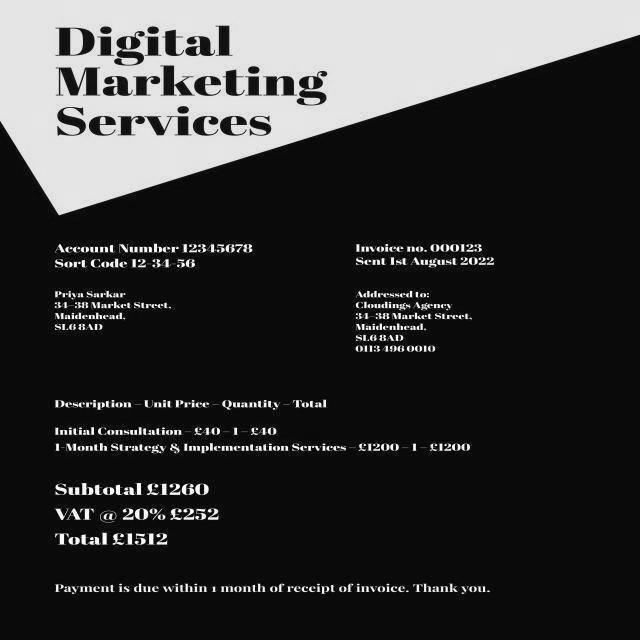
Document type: Invoice